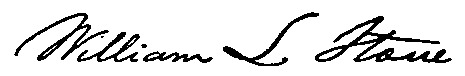
Signature of: william leete stone sr